Question: What could the diagnosis suggest?
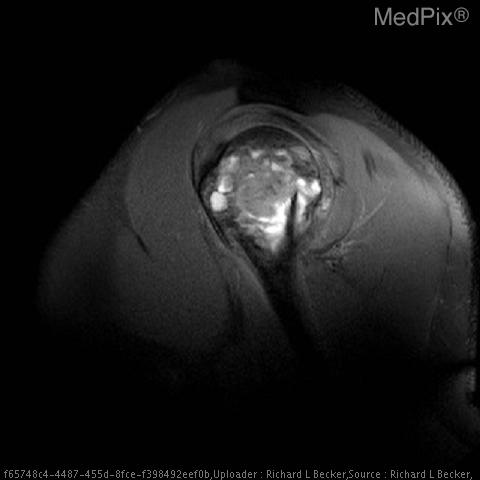
Answer: The possible diagnosis includes •  Giant cell tumor
•  Aneurysmal bone cyst - usually skeletally immature patient, should have no solid components on MRI
•  Intraosseus ganglion - usually older patient and has sclerotic margin, no solid components on MRI
•  Chondroblastoma - usually skeletally immature patient, smaller and centered on epiphysis, usually has a sclerotic margin and often contains calcifications
•  Chondromyxoid fibroma - more rare, typically metaphyseal location but without subarticular extension, usually sclerotic margin.